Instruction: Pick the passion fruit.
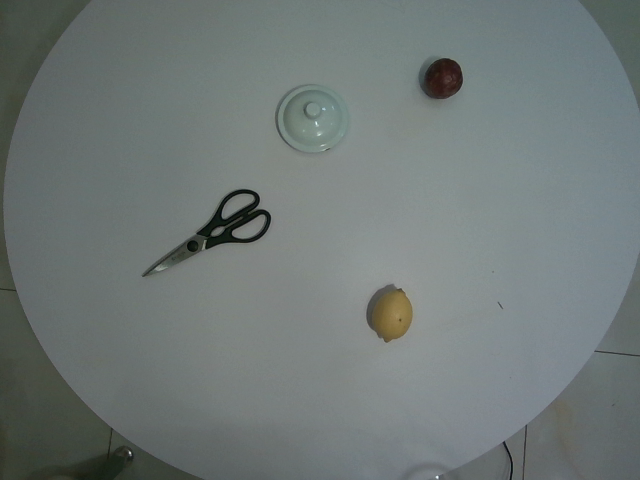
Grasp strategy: vertical